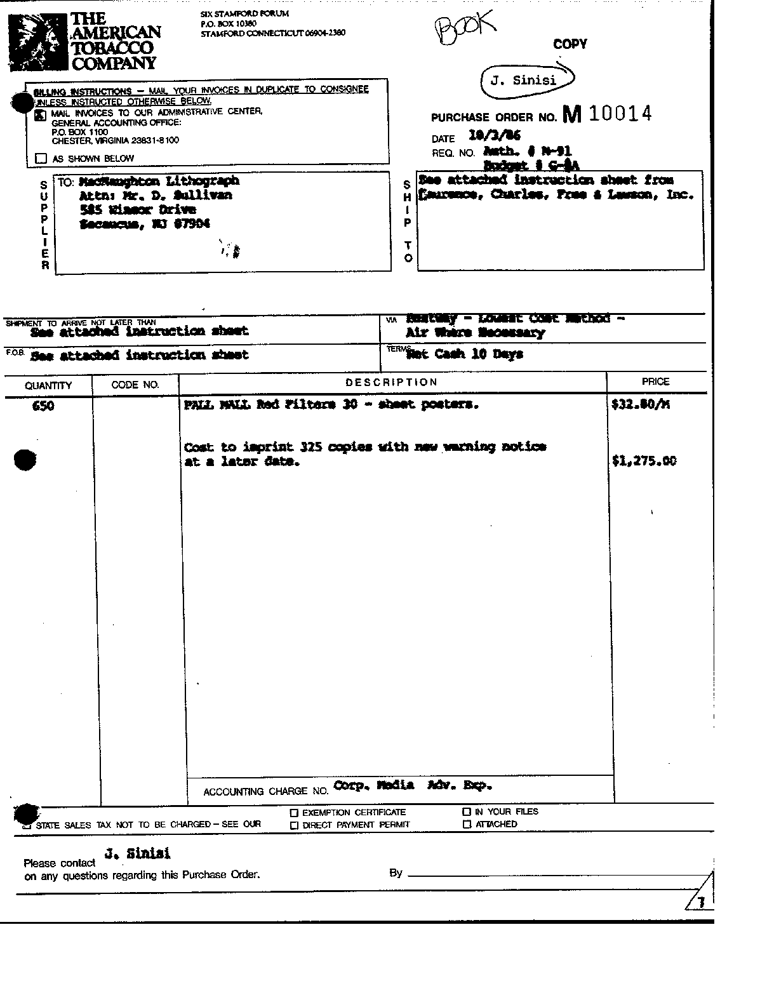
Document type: Invoice